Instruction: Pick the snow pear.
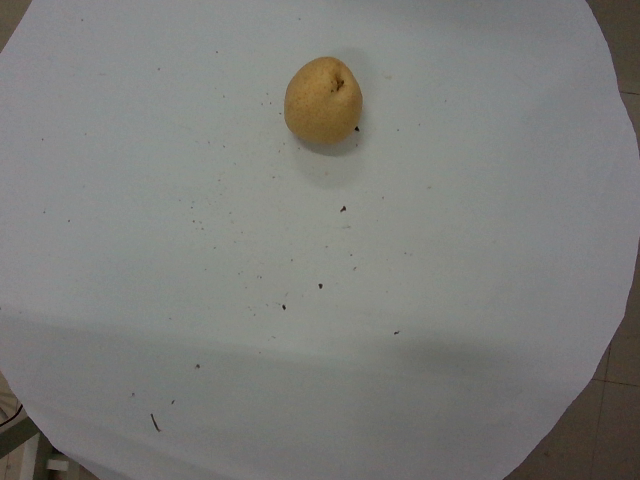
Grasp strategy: vertical